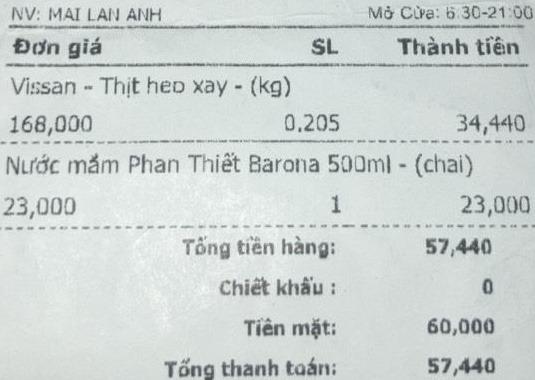
NV: MAI LAN ANH Mở Cửa: 6:30-21:00

<table>
<tr>
<th>Đơn giá</th>
<th>SL</th>
<th>Thành tiền</th>
</tr>
<tr>
<td colspan="3">Vissan - Thịt heo xay - (kg)</br>168,000</td>
<td>0,205</td>
<td>34,440</td>
</tr>
<tr>
<td colspan="3">Nước mắm Phan Thiết Barona 500ml - (chai)</br>23,000</td>
<td>1</td>
<td>23,000</td>
</tr>
</table>

Tổng tiền hàng: 57,440
Chiết khấu : 0
Tiền mặt: 60,000
Tổng thanh toán: 57,440